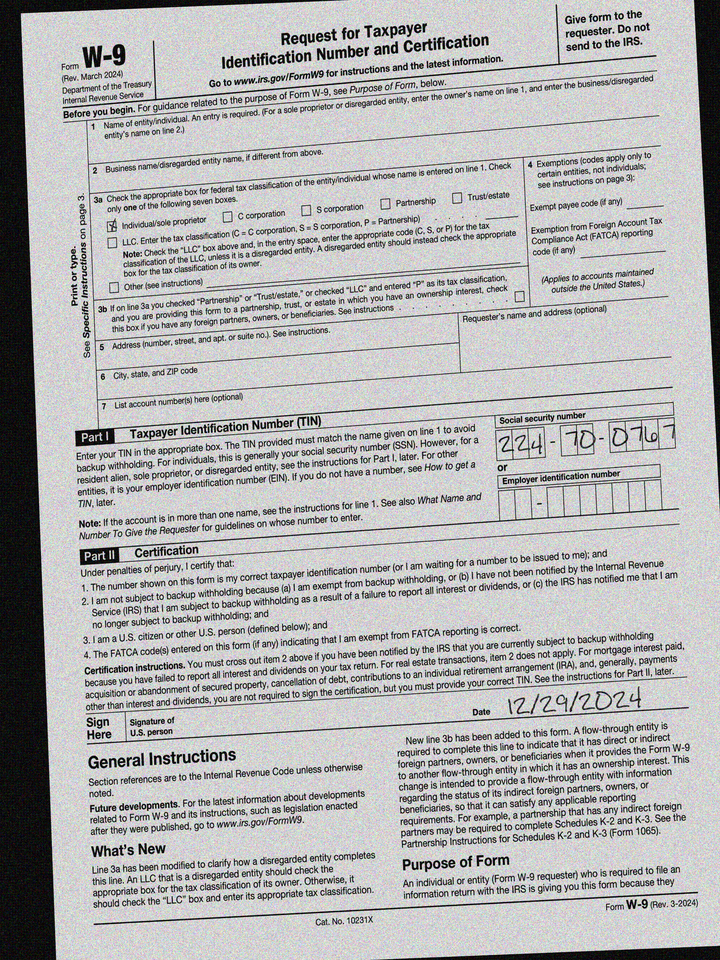
cbx: yes
ssn: 224700767
sdt: 12/29/2024